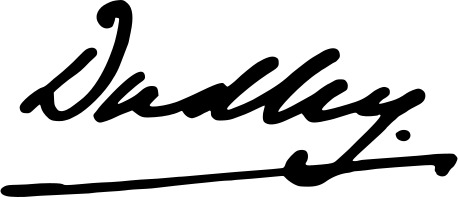
Signature of: william ward 2nd earl of dudley